Question: What type of tax is indicated in the document, personal property or real estate?
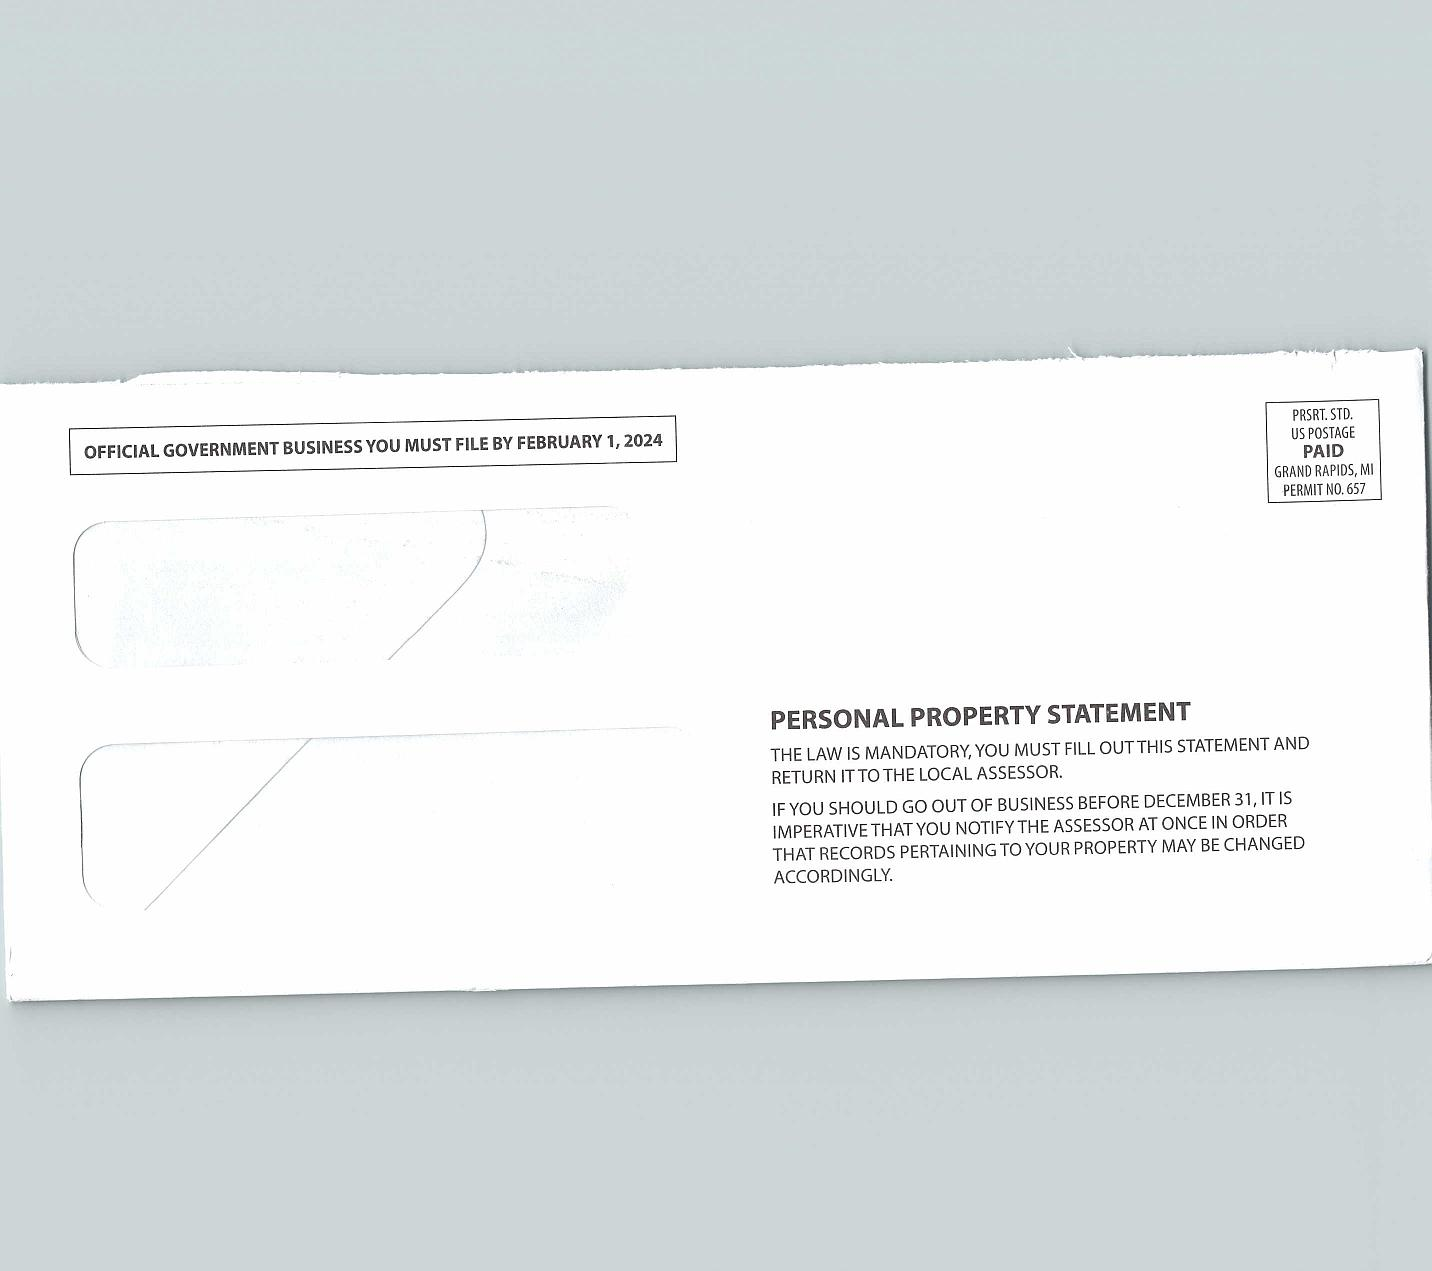
Answer: "Personal Property"